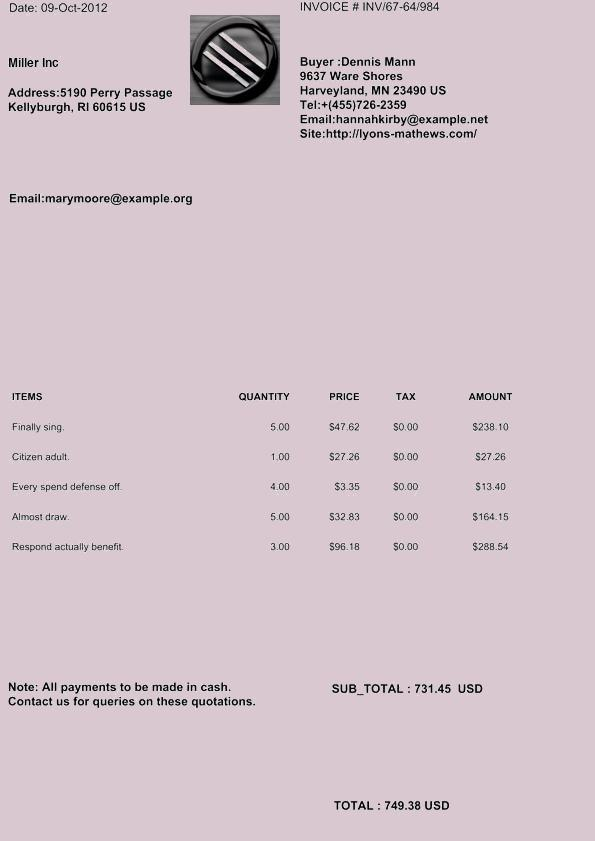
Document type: Invoice